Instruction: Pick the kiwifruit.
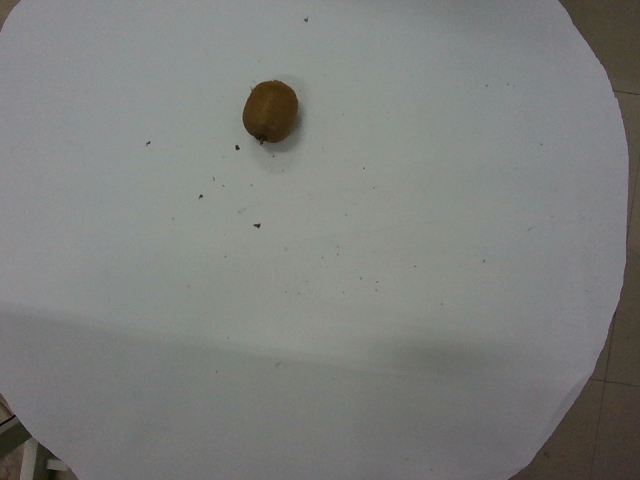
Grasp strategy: vertical